Question: What is the total amount of taxes owed as per the document?
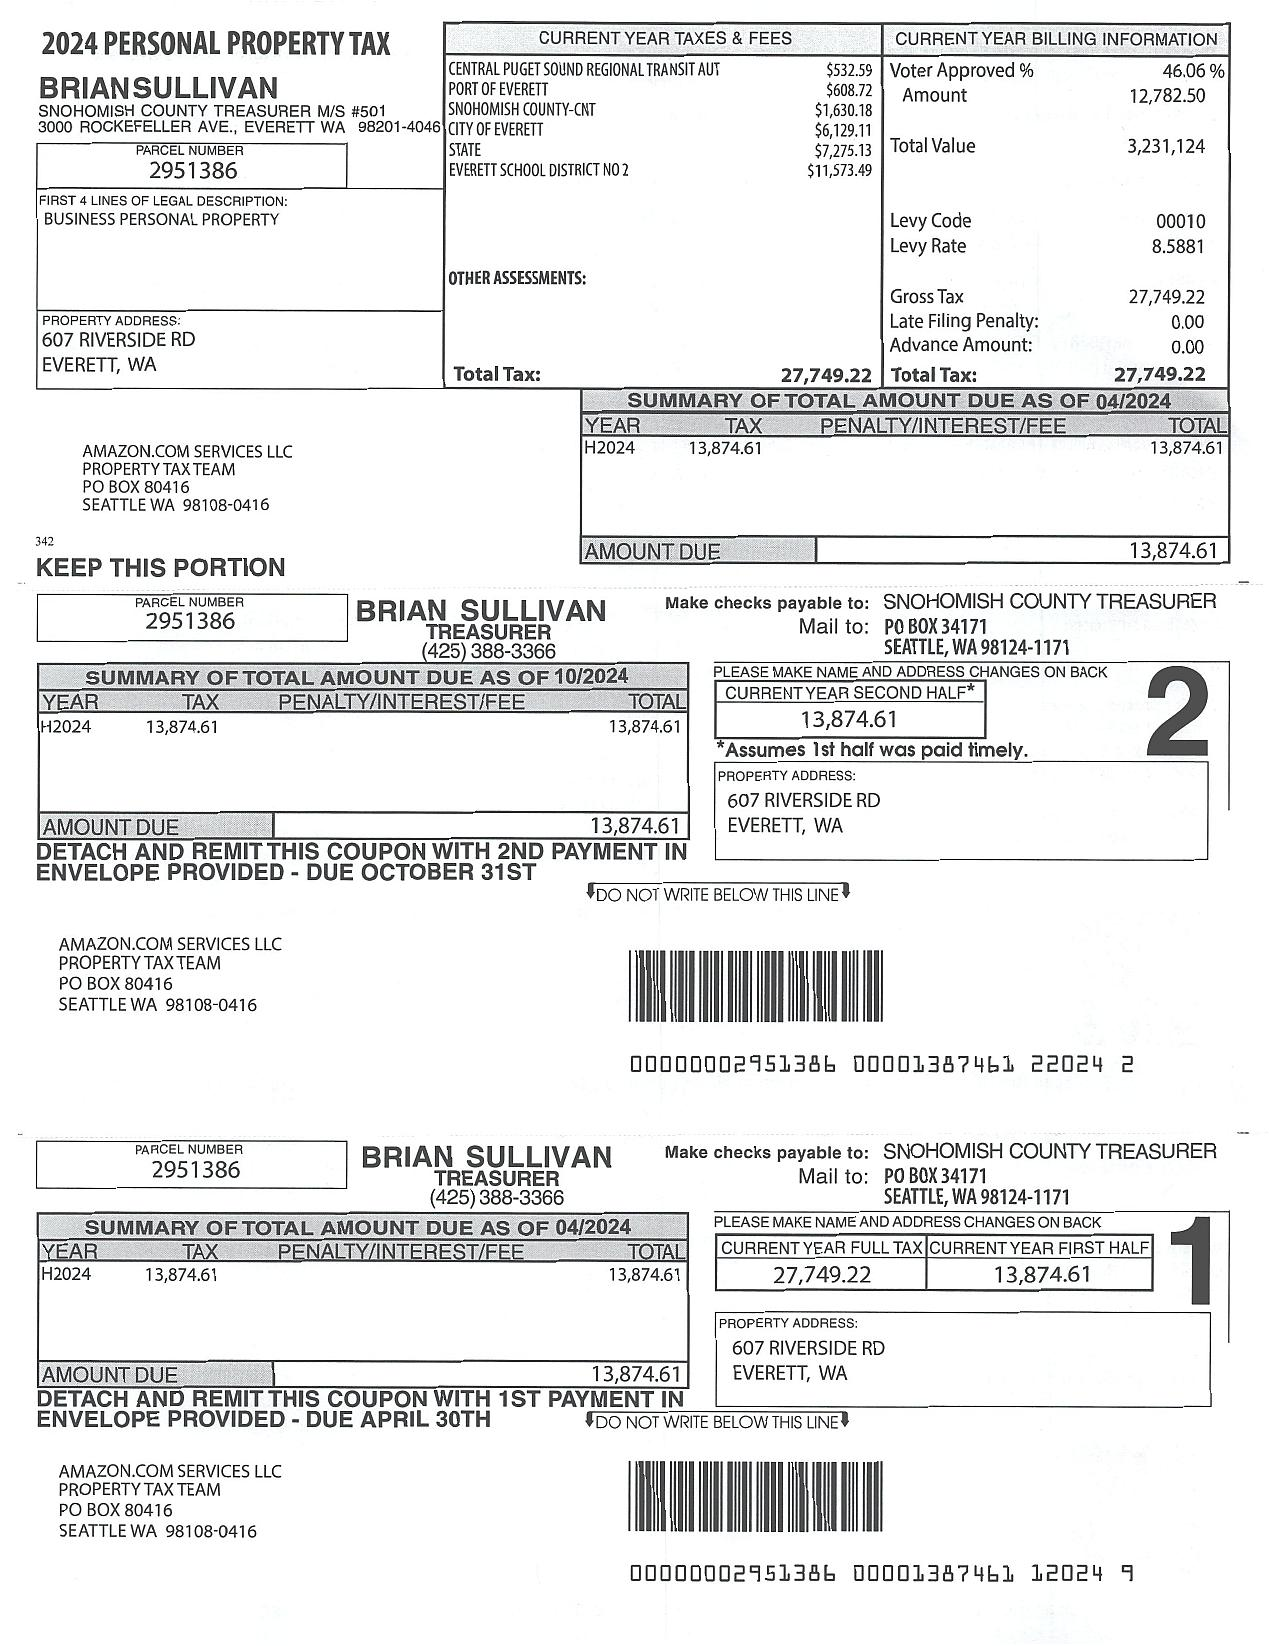
Answer: "$27,749.22 "